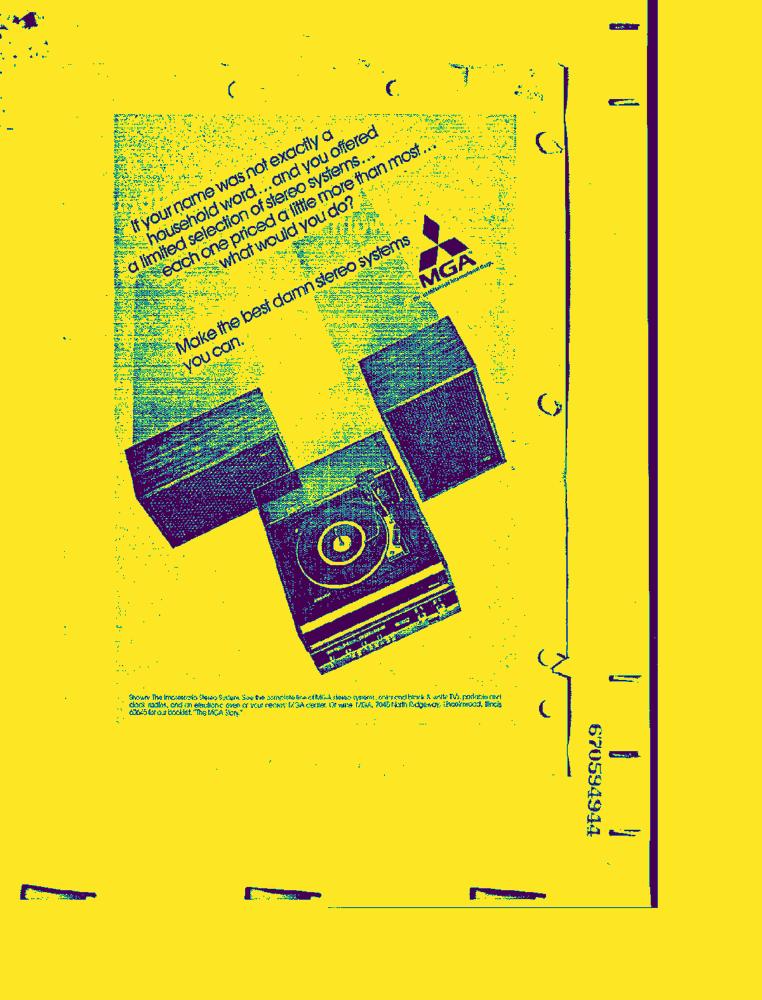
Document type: AD